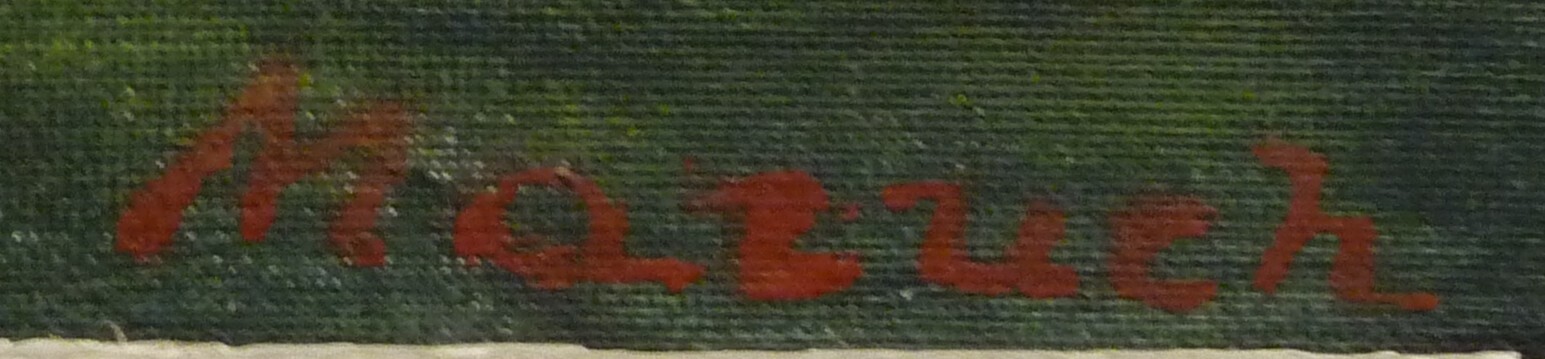
Signature of: rudolf mazuch